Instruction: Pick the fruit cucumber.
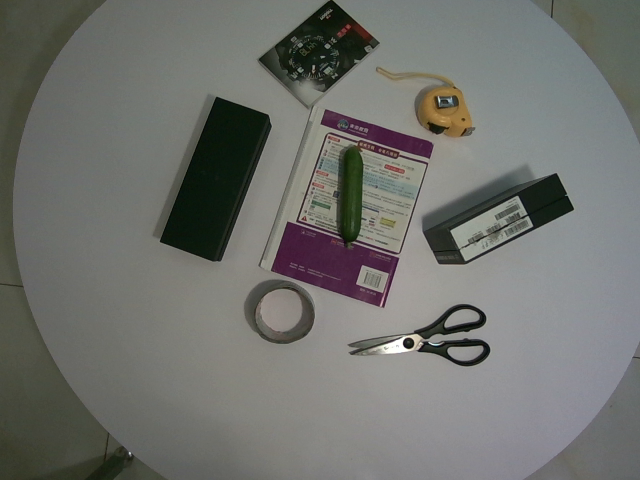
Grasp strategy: vertical